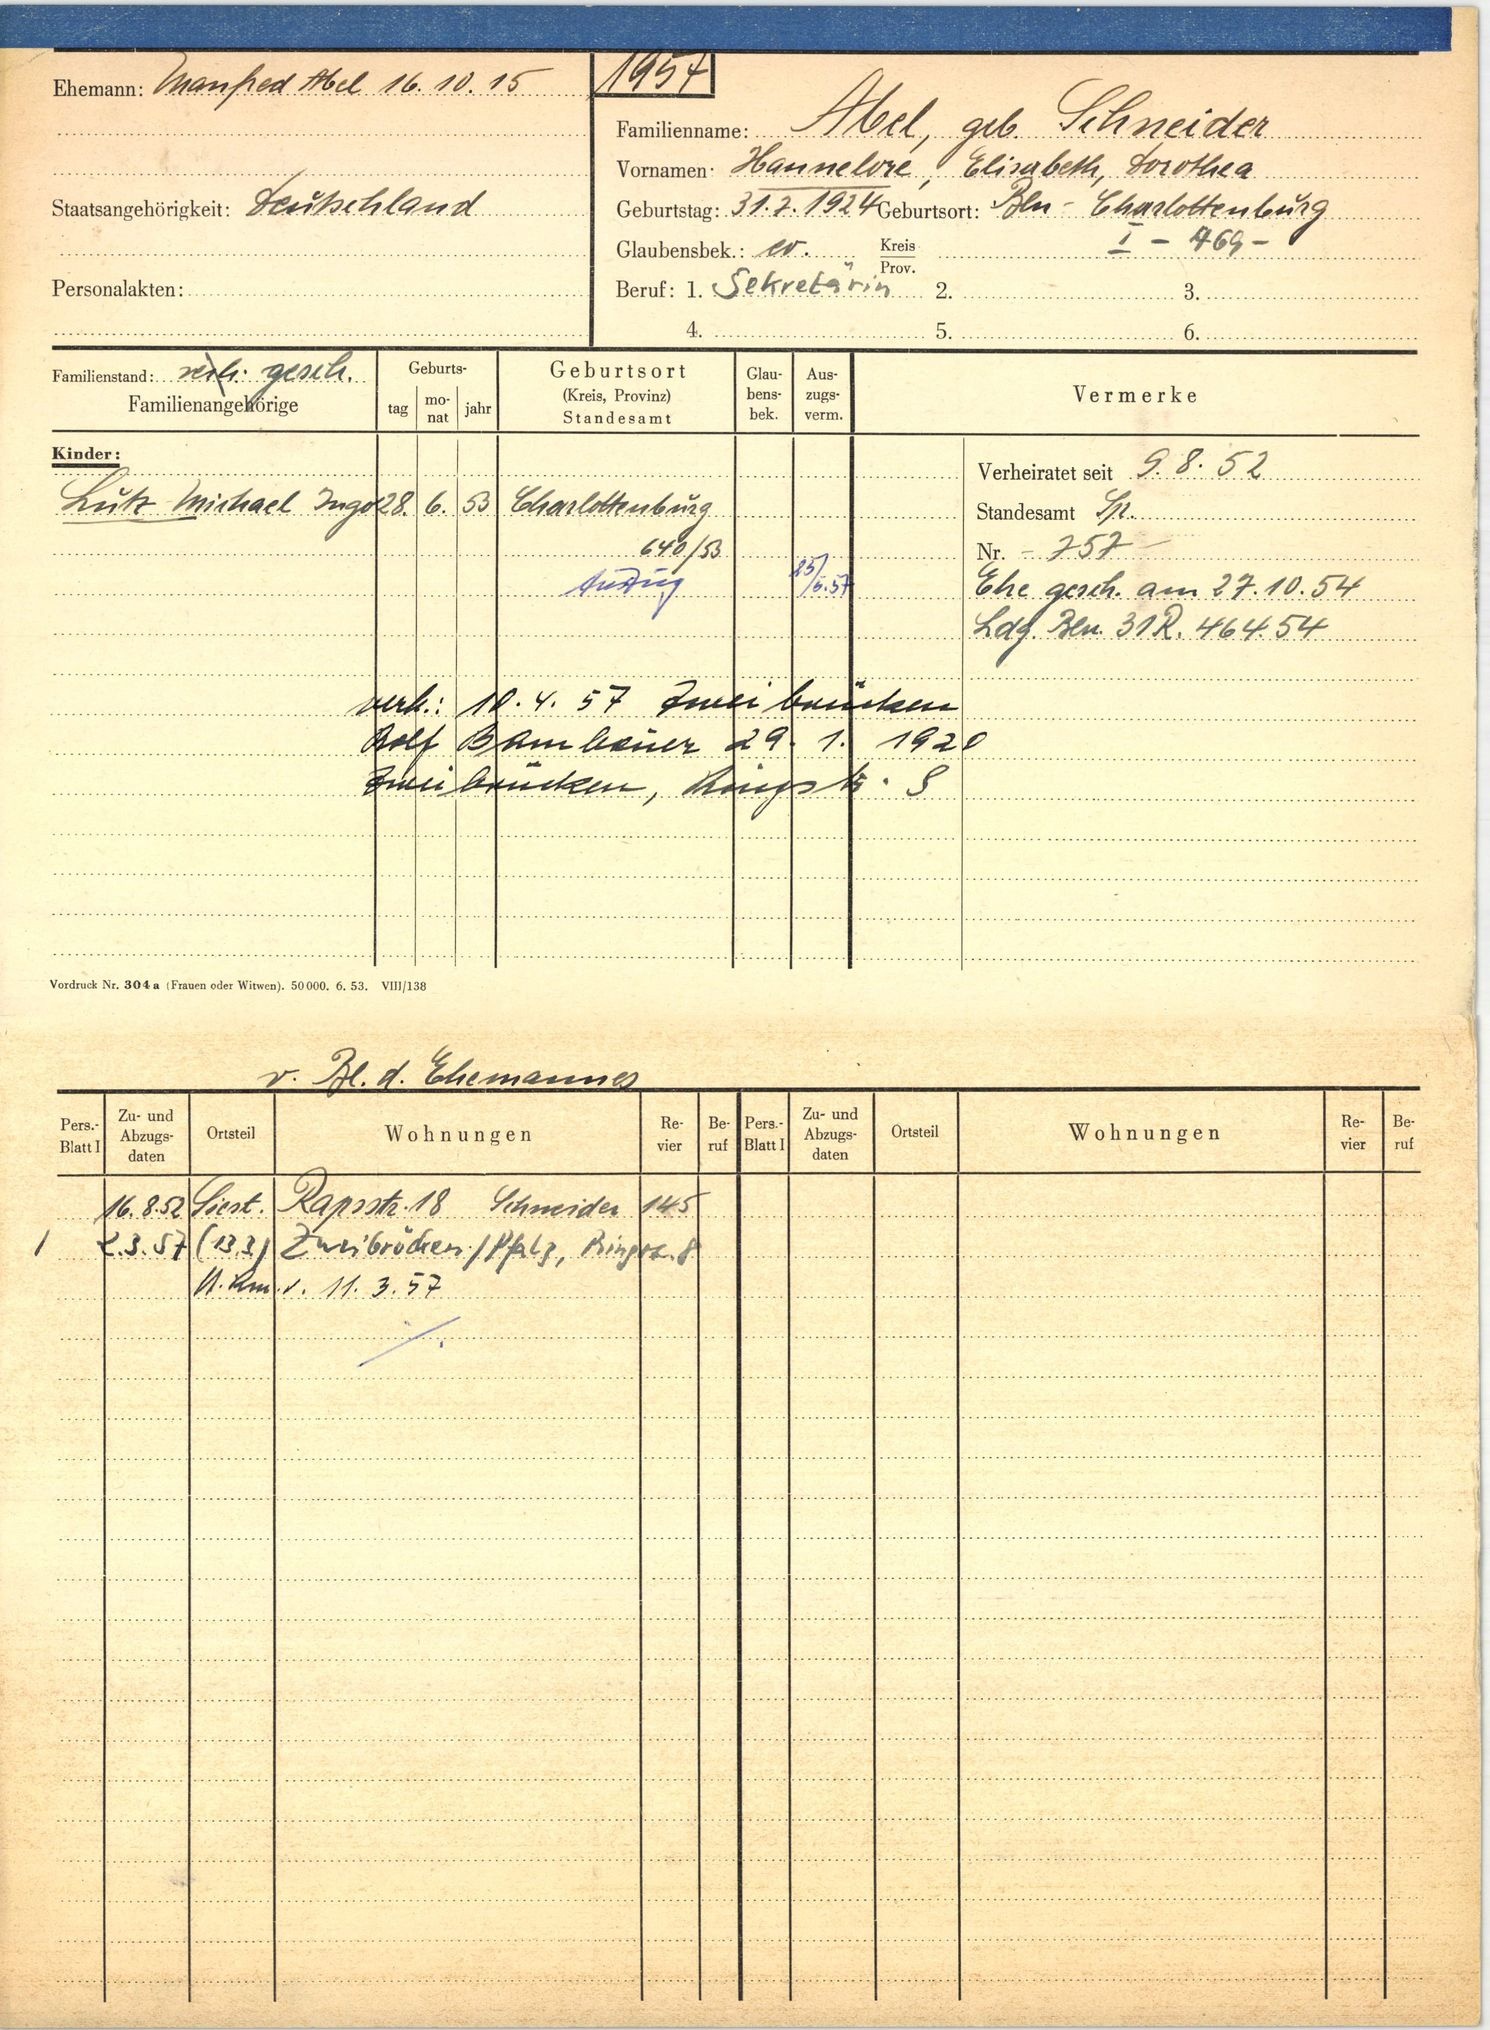
Abel, geb. Schneider